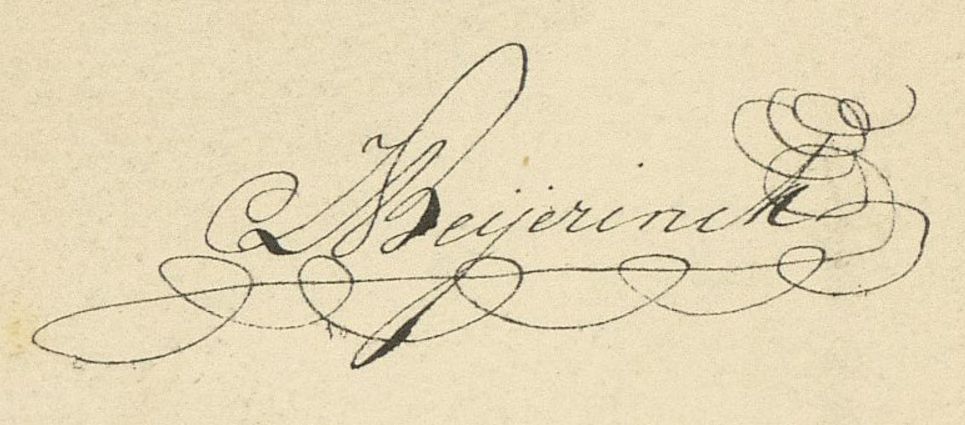
Signature of: martinus gijsbertus beijerinck